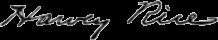
Signature of: harvey rice